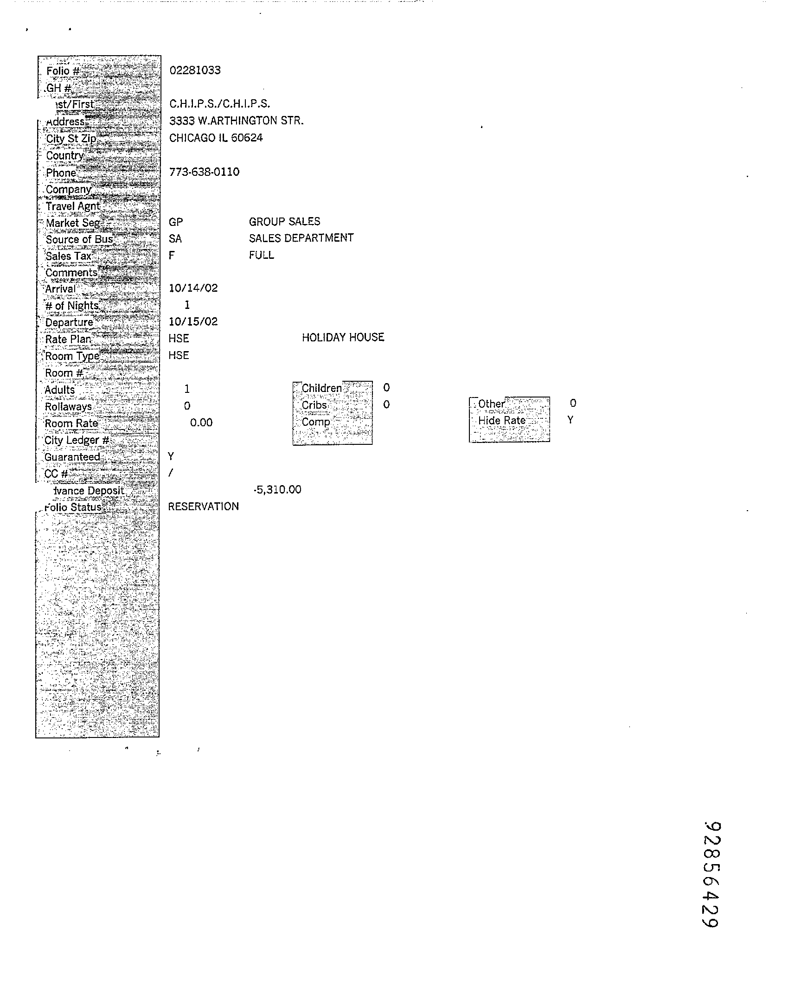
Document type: Invoice